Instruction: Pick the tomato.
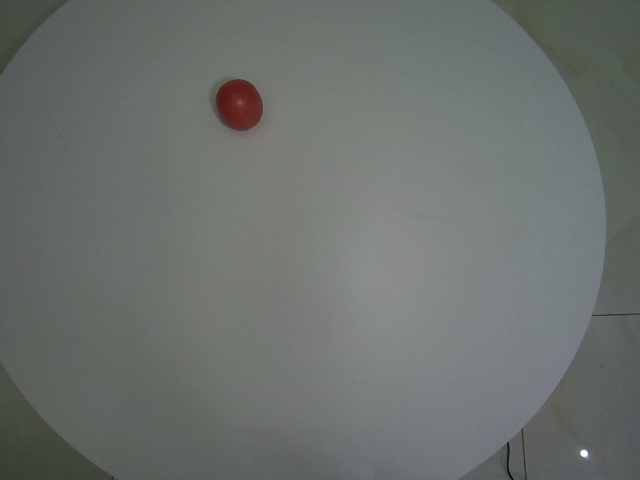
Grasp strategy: vertical